Please extract the written amount, numerical amount, recipient's name, date on the cheque, and the bank's name from the image.
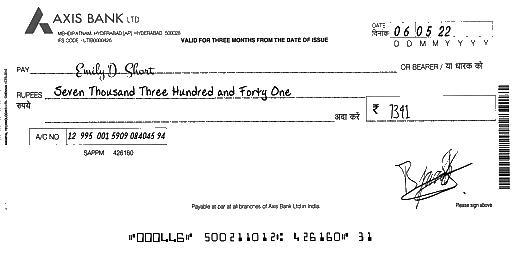
amt_in_words: Seven Thousand Three Hundred and Forty One
amt_in_figures: 7341
payee_name: Emily D. Short
bank_name: AXIS BANK
cheque_date: 06/05/22